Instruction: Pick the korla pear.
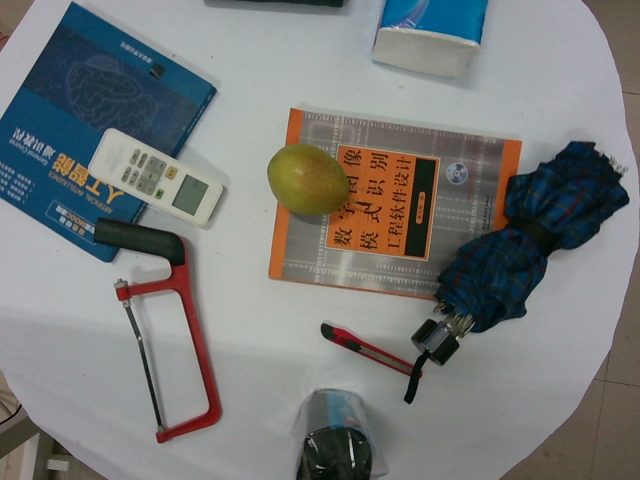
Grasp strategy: vertical